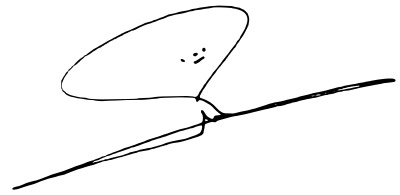
Signature of: nazar muhammad saeed